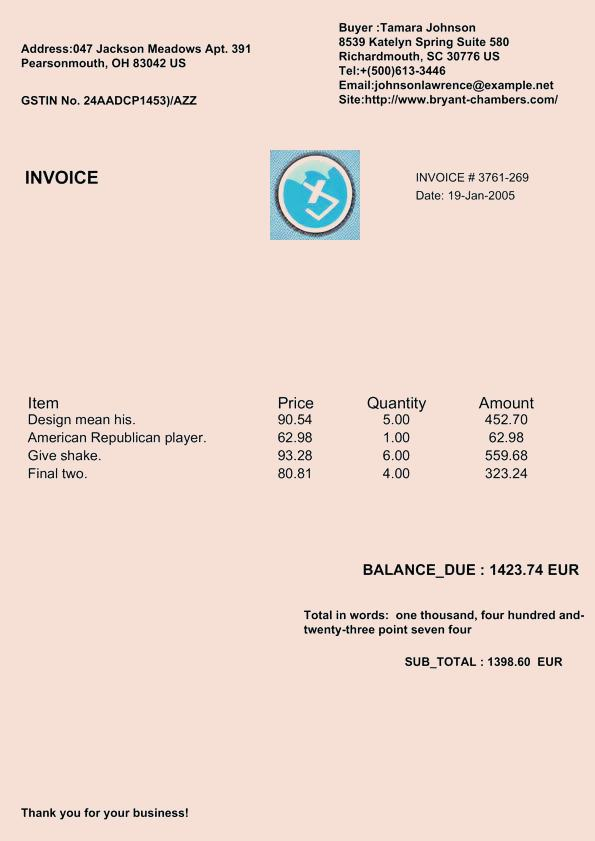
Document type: Invoice